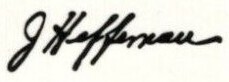
Signature of: joseph f heffernan